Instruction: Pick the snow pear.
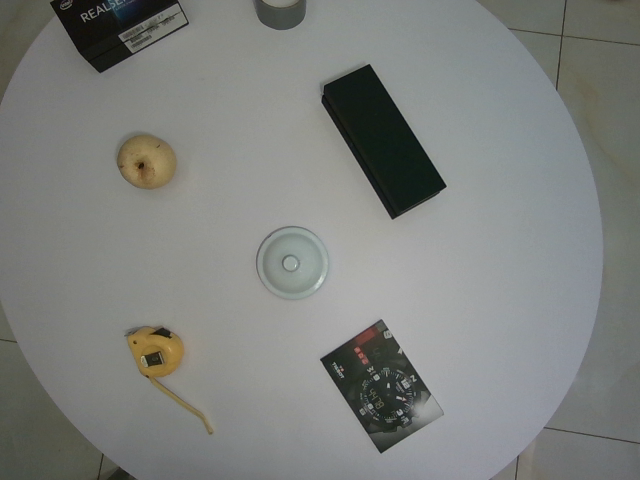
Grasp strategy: vertical